Question: Which state is mentioned in the document?
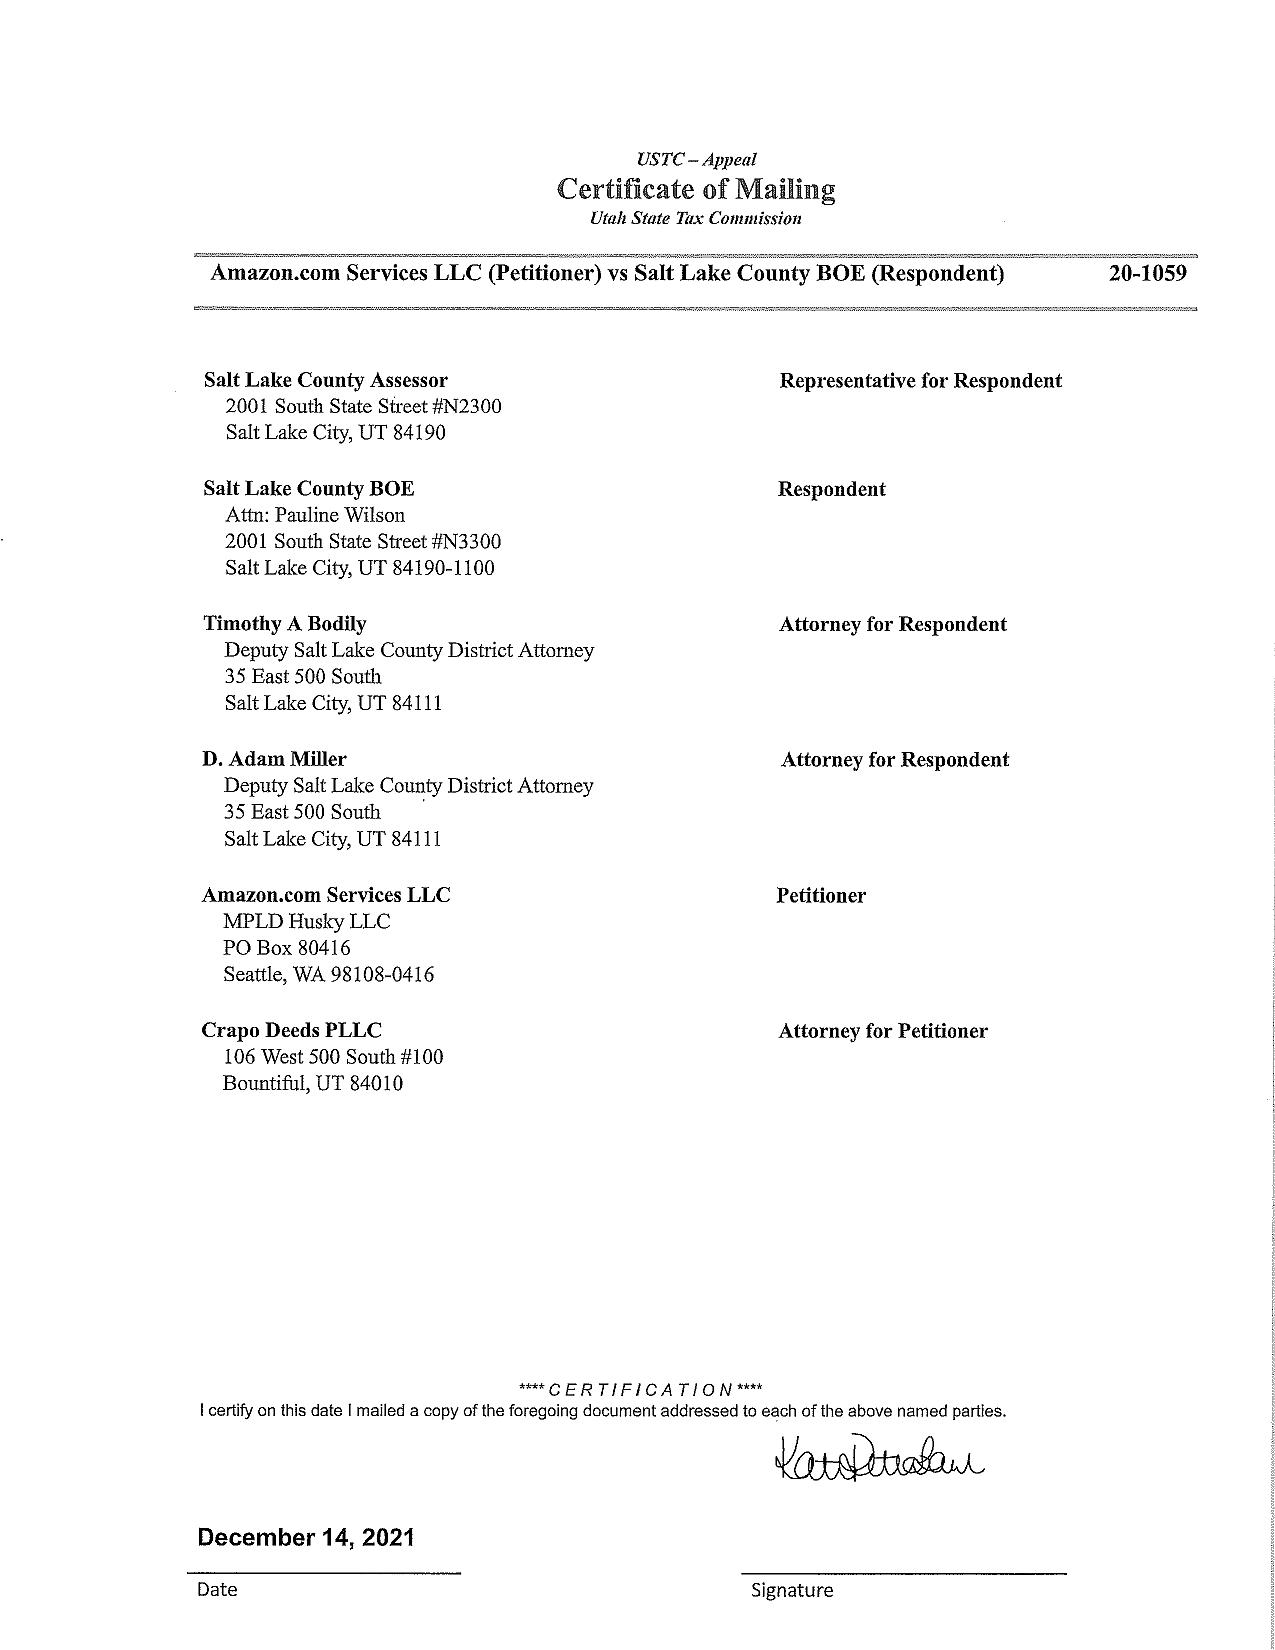
Answer: "UT"